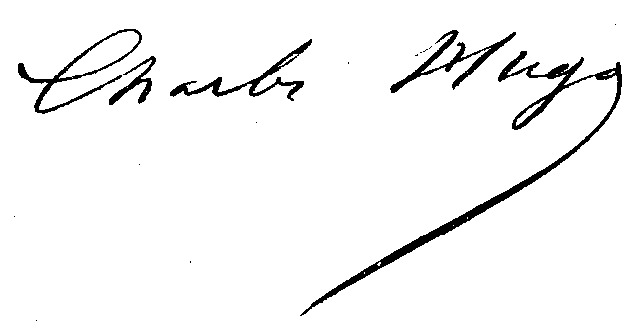
Signature of: charles hugo